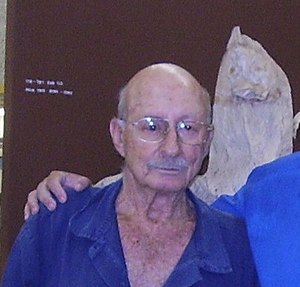
English: The Prehistoric man museum in Kibbutz Ma'ayan Baruch עברית: מוזיאון האדם הקדמון במעיין ברוך, Original Image Name:מוזיאון האדם הקדמון במעיין ברוך, Notes:משמאל-מייסד המוזיאון ומנהלו, אמנון אסף, חבר קיבוץ מעיין ברוך, Location:מעיין ברוך